Question: Talk about the condition:
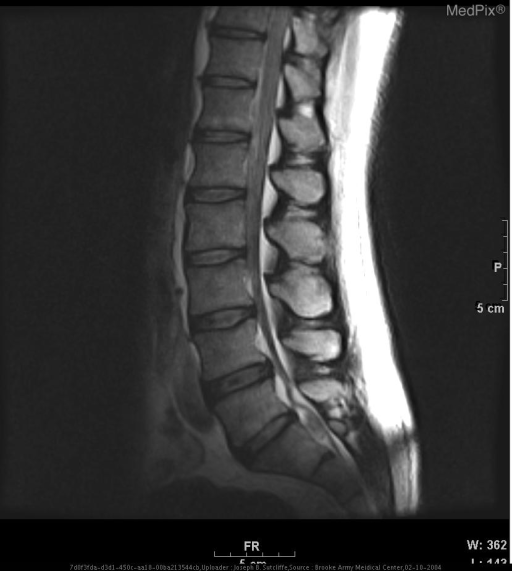
Answer: The disease is discussed as: Degenerative disk disease may be accompanied by disk herniation.
Disk herniations may occur in the cervical, thoracic, or lumbar spine. Lower lumbar disk herniation is a particularly common clinical problem. Herniation is a localized displacement of disk material through a defect or tear in the annulus fibrosis. The protruding or extruded material is typically comprised of nucleus pulposus but may also include annular tissue, fragmented bone, or cartilage. Disk herniations can cause localized pain arising from nerve endings in the annular fibers at the location of the herniation. Disk herniations also commonly cause radicular symptoms due to compression of spinal nerve roots exiting the neuroforamen at the level of the herniation or by compression of nerve roots traversing the spinal canal to exit at lower levels. Myelopathic symptoms occur if the herniated disk material compresses the spinal cord sufficiently to interfere with normal cord function.

The disk space is defined cranio-caudally by the vertebral body endplates and peripherally by the outer edges of the vertebral body ring apophyses (excluding osteophytes). In the axial plane, a "localized" disk herniation is limited to 25% or less of the disk circumference. "Broad based" refers to disk herniations between 25% to 50% of the disk circcumference. "Concentric broad based disk bulge" refers to a concentric bulge of the disk occupying greater than 50% of the disk circumference. Herniations may be described as "protusions" or "extrusions." Protusion implies that the widest dimension of the protruded material is less than the width of the separation in the annular fibers at the neck of the protusion. Extrusion implies that the widest dimension of extruded material exceeds the width of the annular fiber tear at the neck of the protusion. A "sequestered disk" is a free fragment of extruded disk material which is no longer in continuity with the disk material within the disk space. A free fragment can migrate to any location and lodge above or below the disk space and in rare instances can transgress the dura and lie intradurally.

The diagnosis of disk herniation can be made by MR or CT. On MR the presence of disk material may be seen extending beyond the confines of the disk space. The disk material may be seen circumferentially bulging or focally protruding or extruding and compressing the thecal sac or nerve roots. This can be demonstrated in the axial or sagittal planes, and, if detected, should be confirmed in the other plane.  In general, the herniated disk material should have similar intensity or density to the parent disk. On MR, this is not always the case, depending on the state of hydration of the parent disk and the fragment and the particular pulse sequence used. [1]

Treatment of disk herniation depends upon the level of the herniation, the severity of the herniation, and the nature of the symptoms it produces. Treatment ranges from very conservative therapies (e.g. bedrest, NSAIDs, analgesics, physical therapy) to minimally invasive therapies (e.g. steroid/analgesic epidural injections) to fully invasive surgical procedures (e.g. laminectomy, discectomy, vertebral body fusions.) Surgical interventions are typically reserved for patients who have failed conservative treatment, who have intractable pain, or who have significant neurological symptoms resulting directly from the herniation.